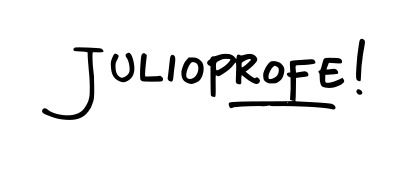
Signature of: julio ríos gallego